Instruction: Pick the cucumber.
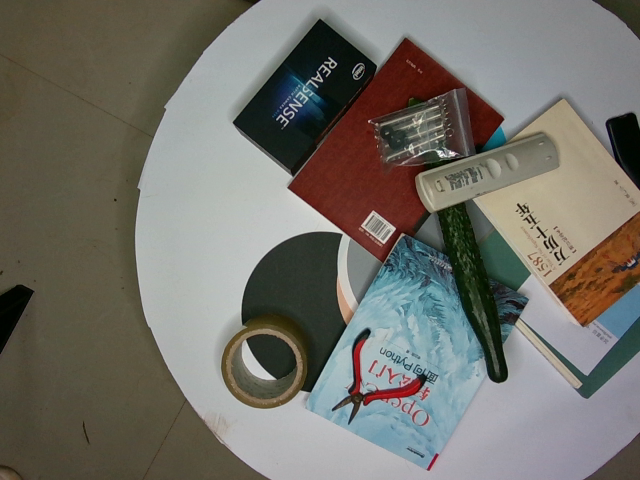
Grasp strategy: vertical